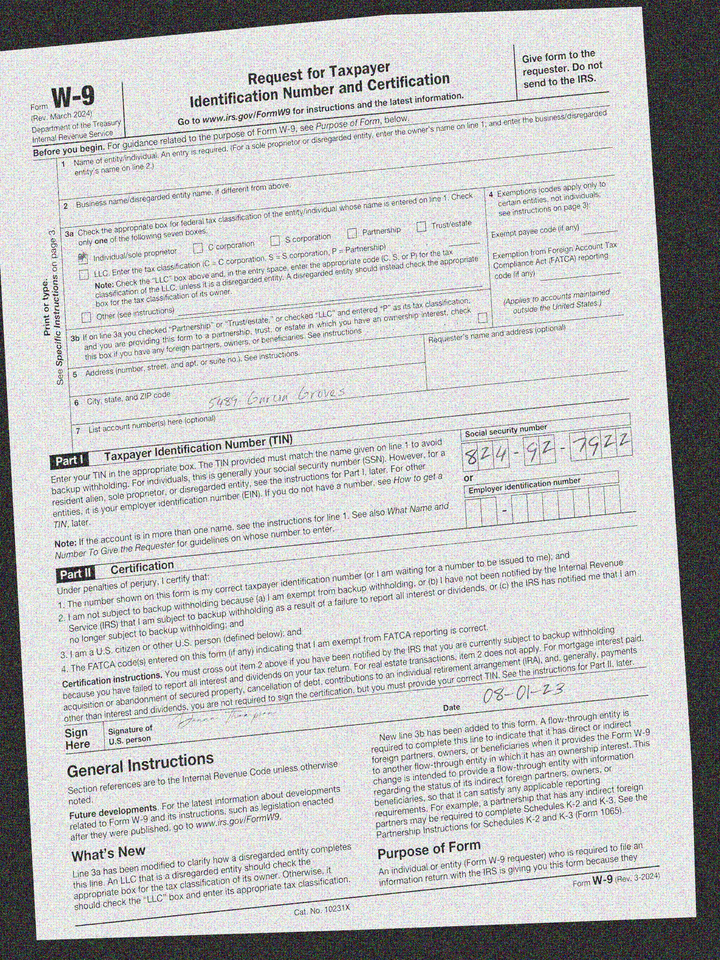
adr1: 5489 Garcia Groves
cbx: yes
ssn: 824927922
sdt: 08-01-23